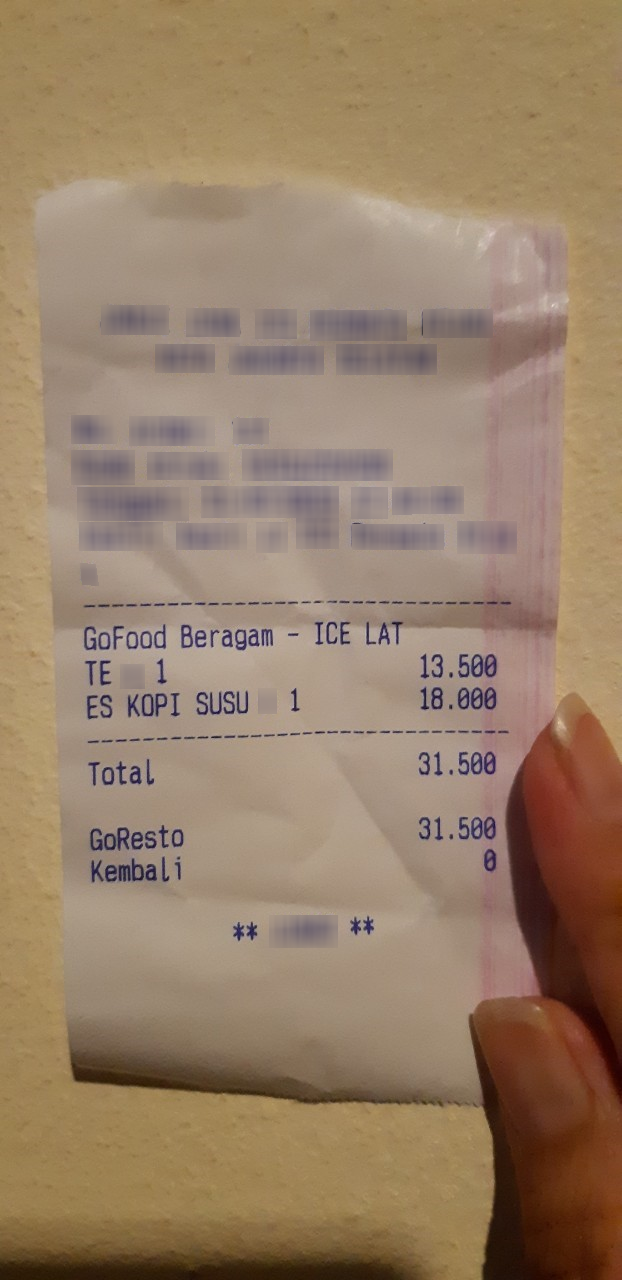
Number of items: 2
Total: 31.500
OCR text regions:
text: GoFood
text: Beragam
text: -
text: ICE
text: LAT
text: TE
text: 1
text: 13.500
text: ES
text: KOPI
text: SUSU
text: 1
text: 18.000
text: Total
text: 31.500
text: Kembali
text: 0
text: GoResto
text: 31.500